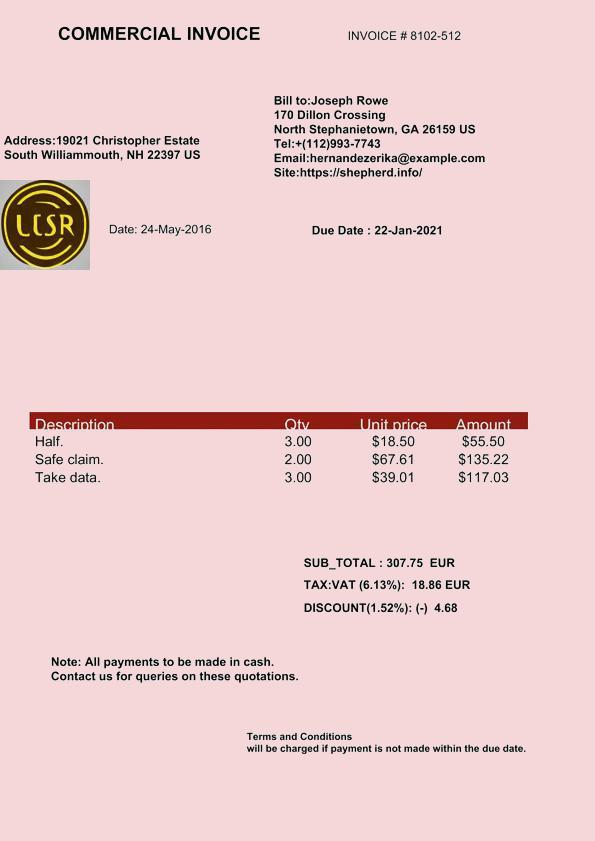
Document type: Invoice